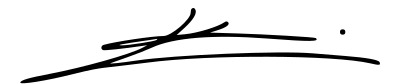
Signature of: tamim bin hamad al